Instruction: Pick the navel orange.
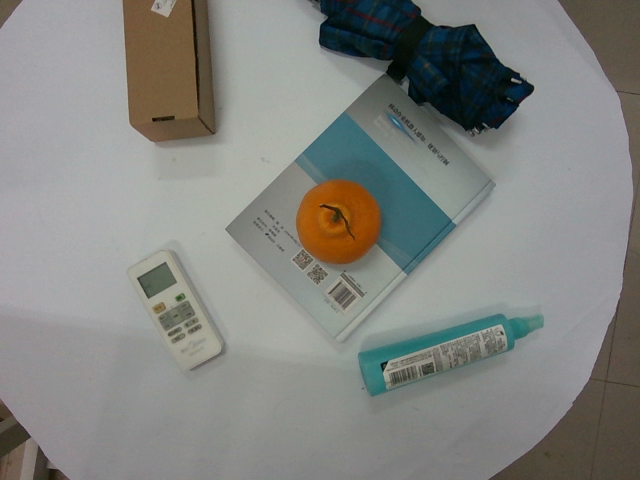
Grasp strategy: vertical